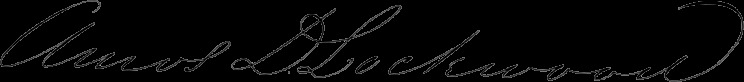
Signature of: amos d lockwood